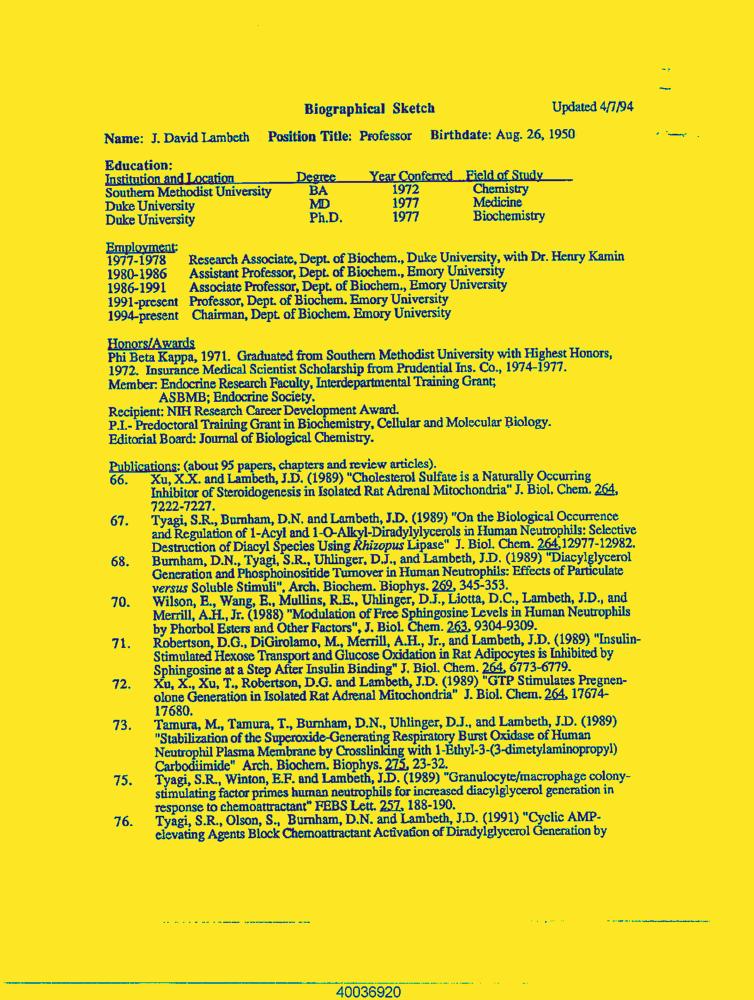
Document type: Resume-Doc